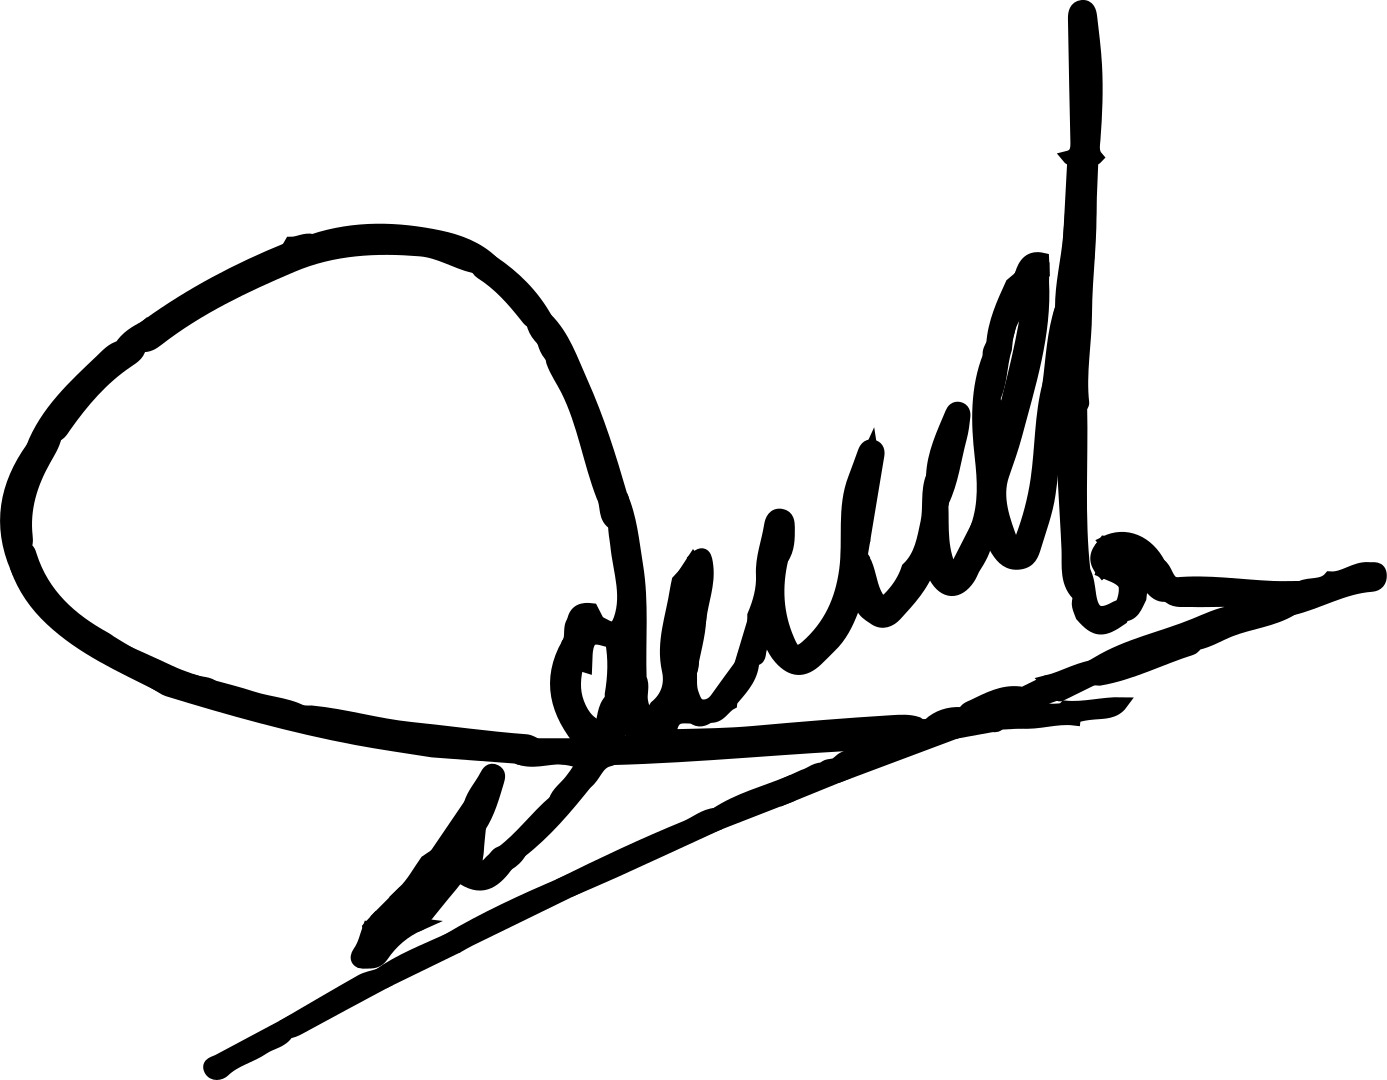
Signature of: saúl huerta corona